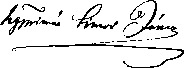
Signature of: jános simor